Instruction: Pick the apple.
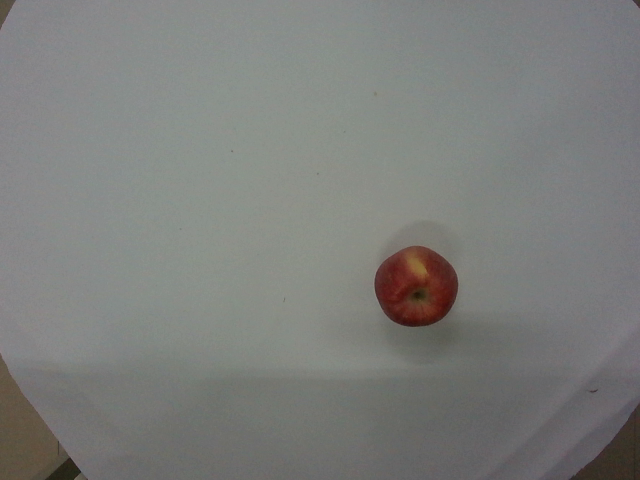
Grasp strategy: vertical